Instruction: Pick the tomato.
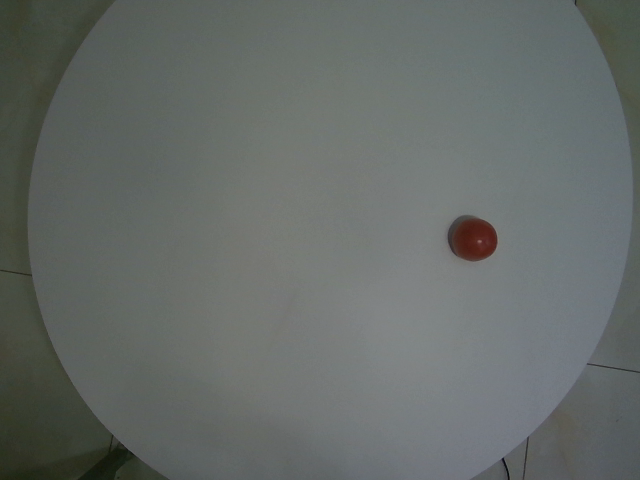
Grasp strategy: vertical